Retrieve the amount in words, amount in figures, name of the payee, date on the cheque, and the bank name from the image.
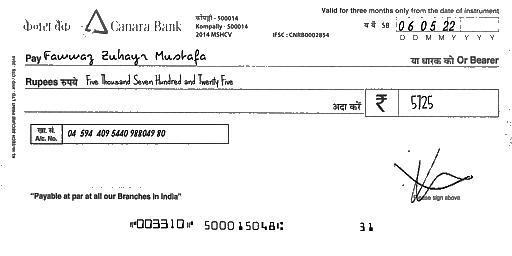
amt_in_words: Five Thousand Seven Hundred and Twenty Five
amt_in_figures: 5725
payee_name: Fawwaz Zuhayr Mustafa
bank_name: Canara Bank
cheque_date: 06/05/22